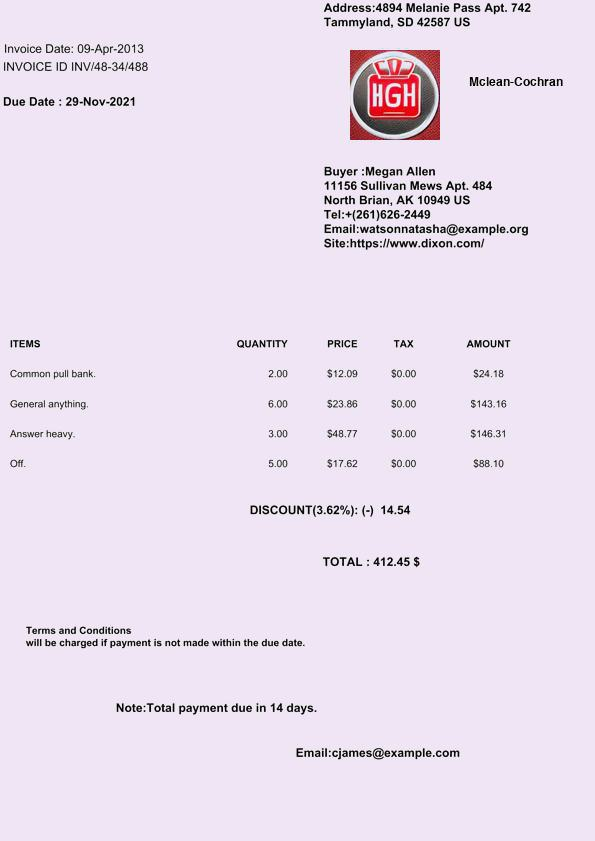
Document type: Invoice